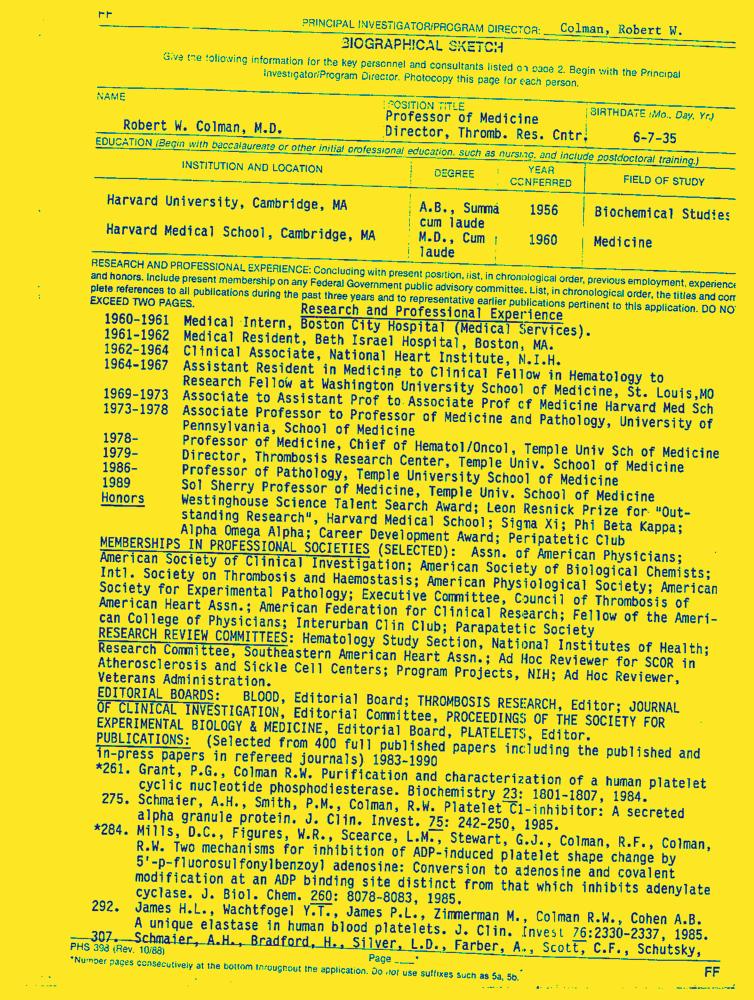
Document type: Resume-Doc